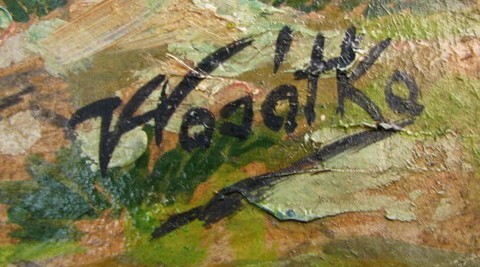
Signature of: vratislav vosátka